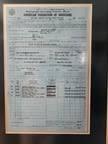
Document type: Invoice